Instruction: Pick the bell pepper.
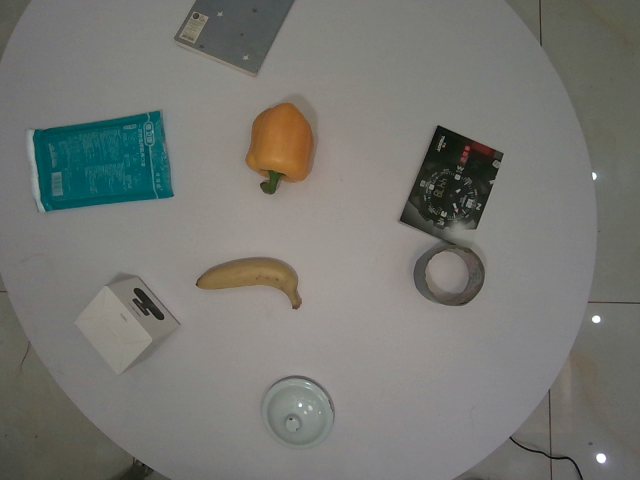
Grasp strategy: vertical